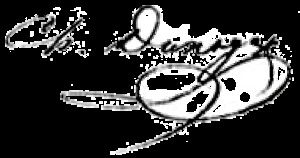
Signature of: charles dunoyer